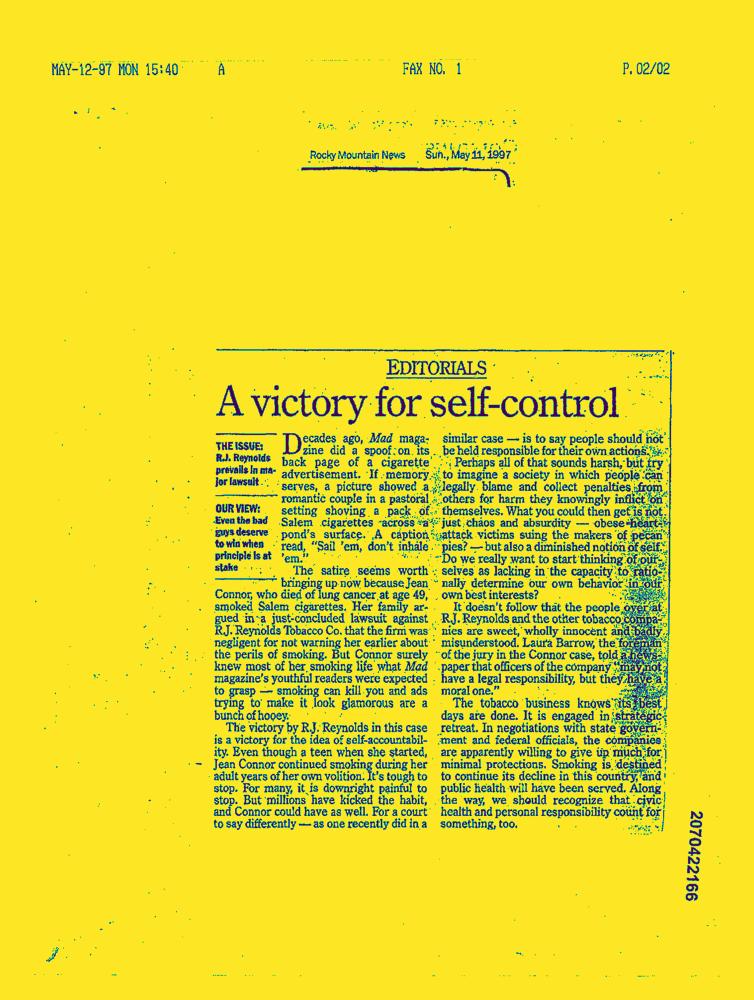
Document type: News-Article